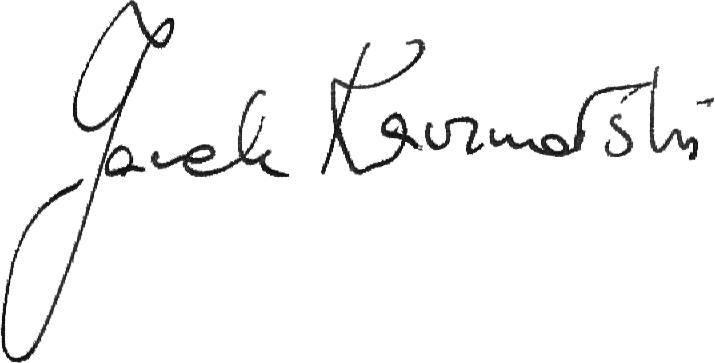
Signature of: jacek kaczmarski